Question: What might the diagnosis be?
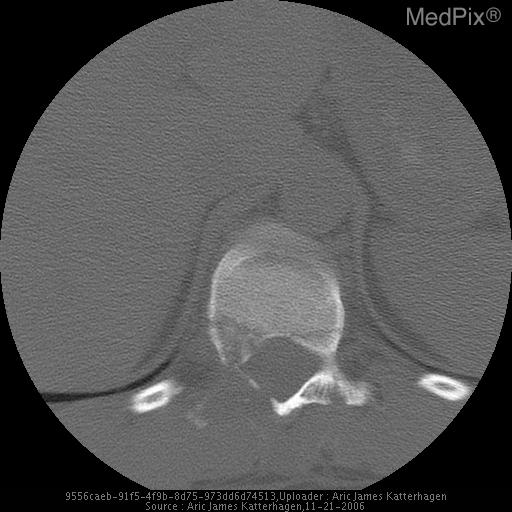
Answer: The possible diagnosis includes Wedge Fracture
Chance Fracture
Compression Fracture.